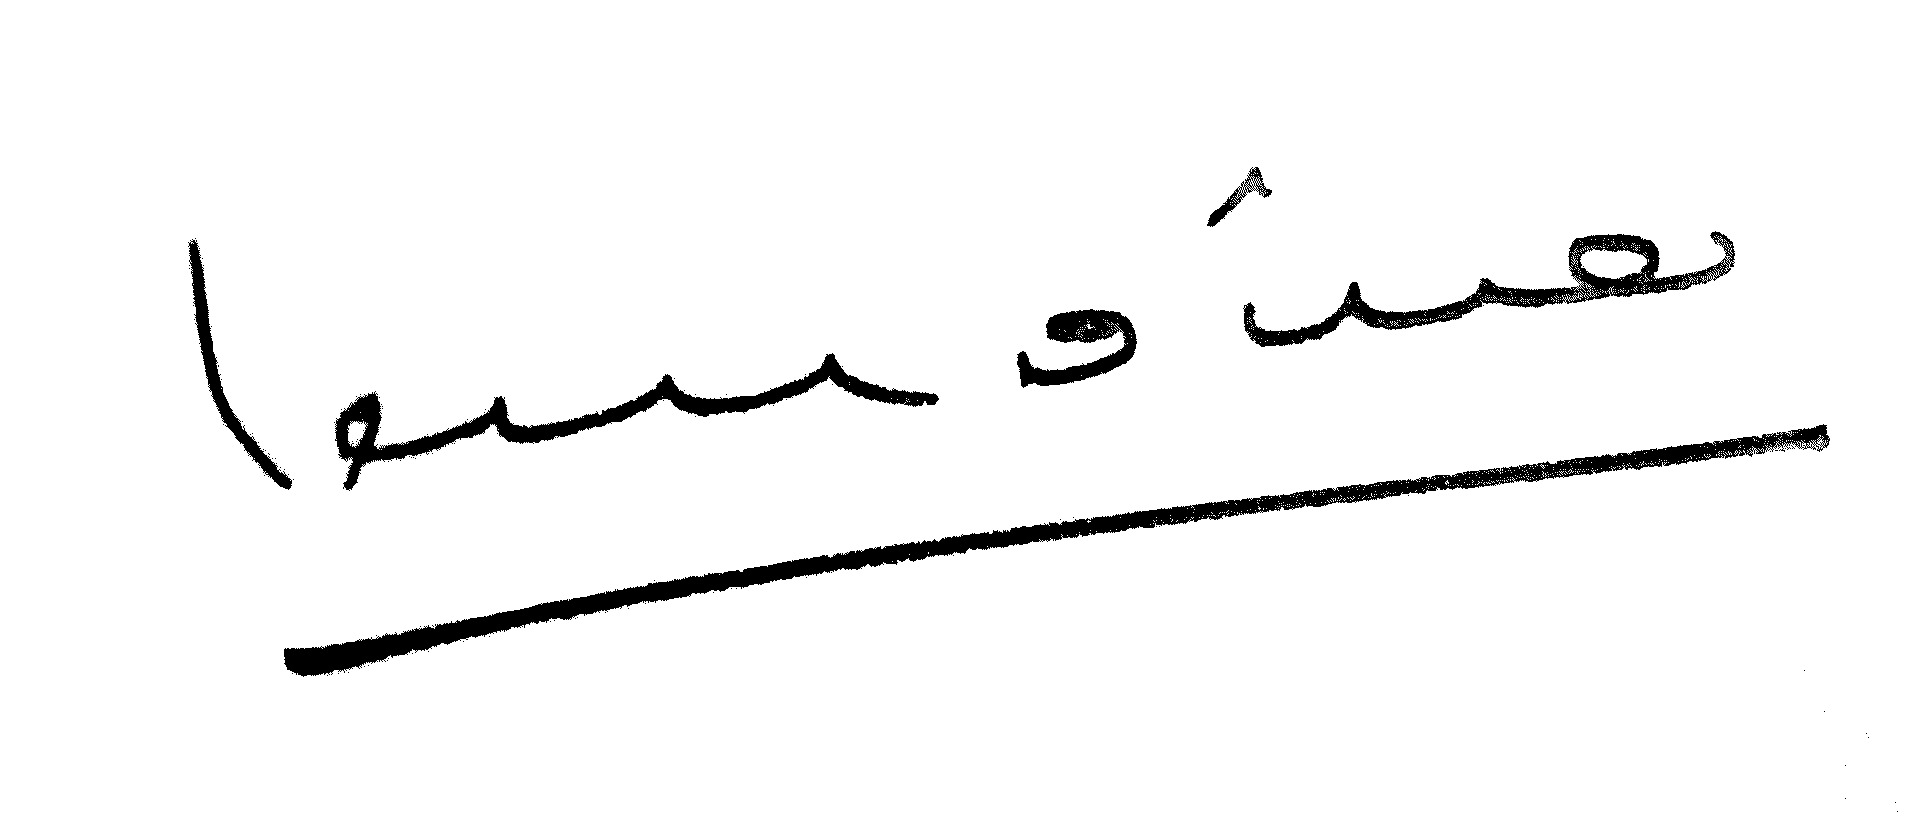
Signature of: antoine lemoine